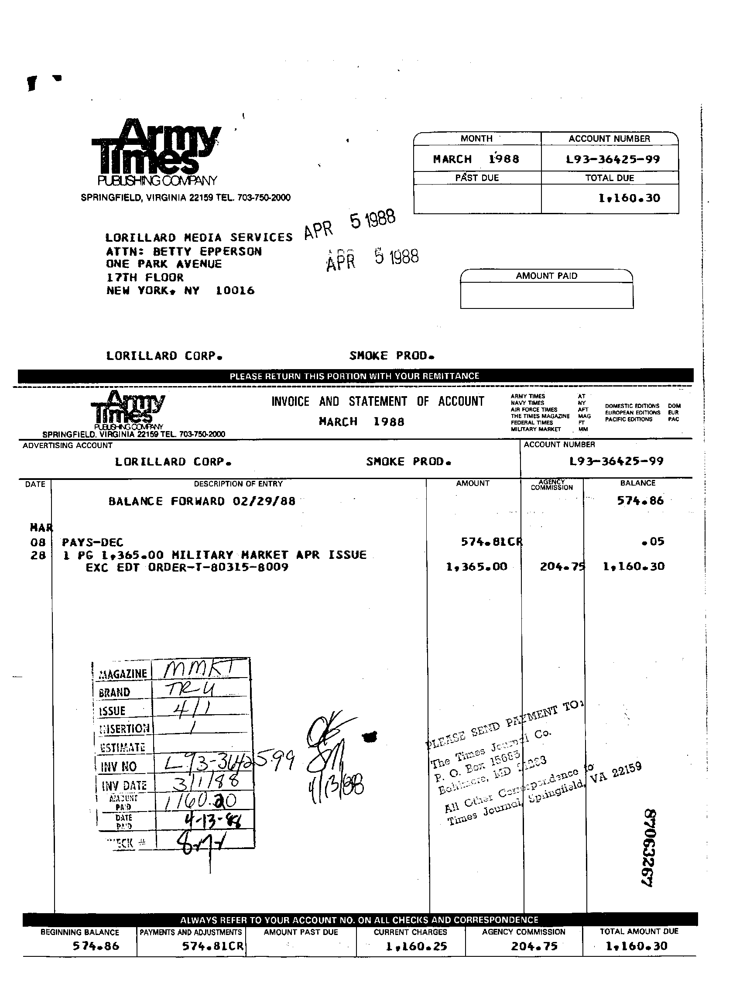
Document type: Invoice